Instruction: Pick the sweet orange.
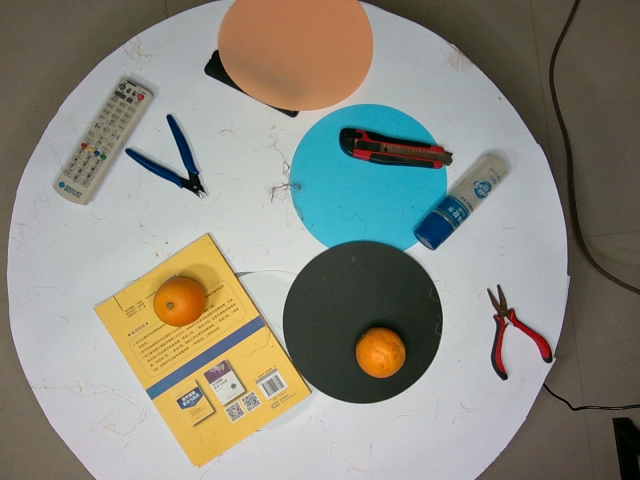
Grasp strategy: vertical